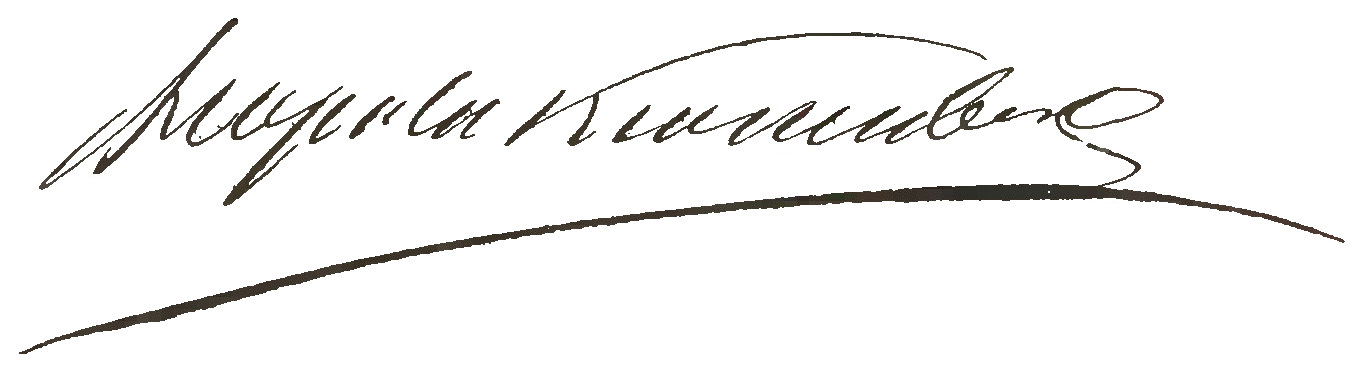
Signature of: leopold stanisław kronenberg